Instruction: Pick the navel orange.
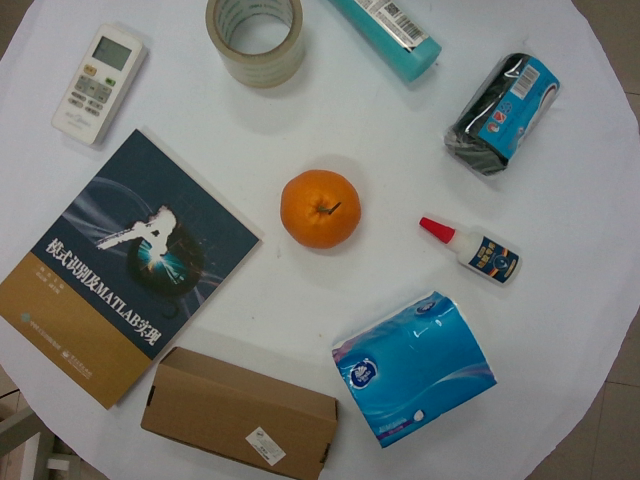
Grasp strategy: vertical